Question: What is the potential diagnosis?
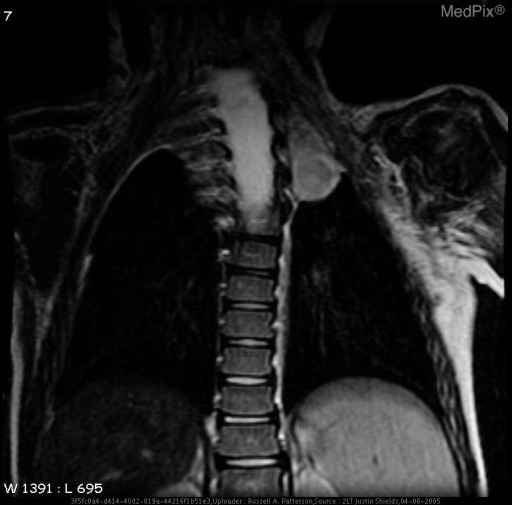
Answer: The possible diagnosis includes •  Neurofibromatosis 1.